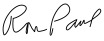
Signature of: ron paul